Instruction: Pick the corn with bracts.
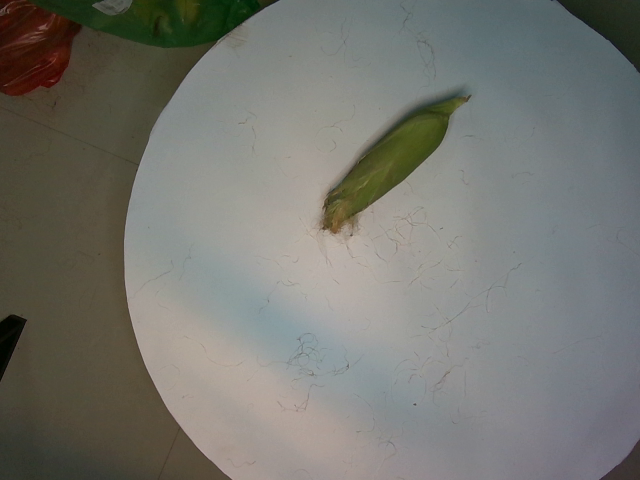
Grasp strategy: vertical